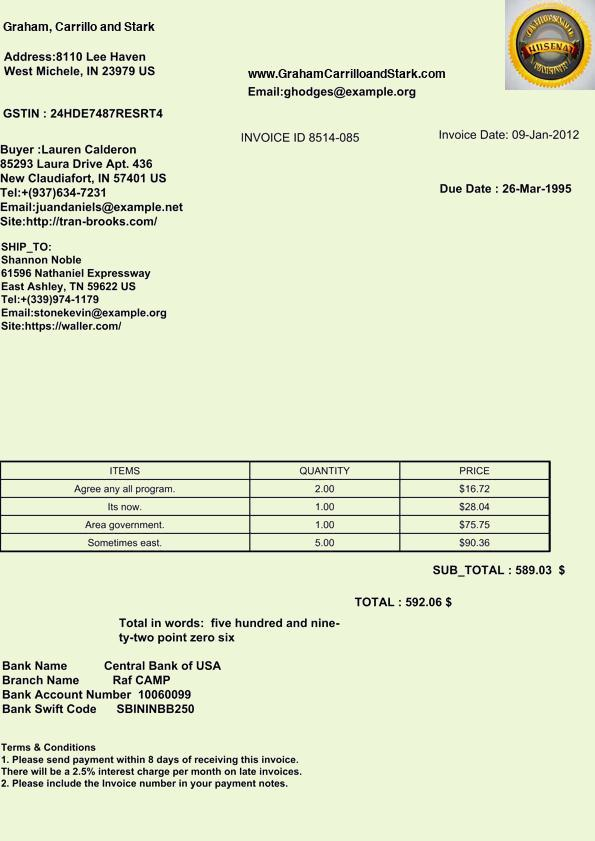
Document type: Invoice